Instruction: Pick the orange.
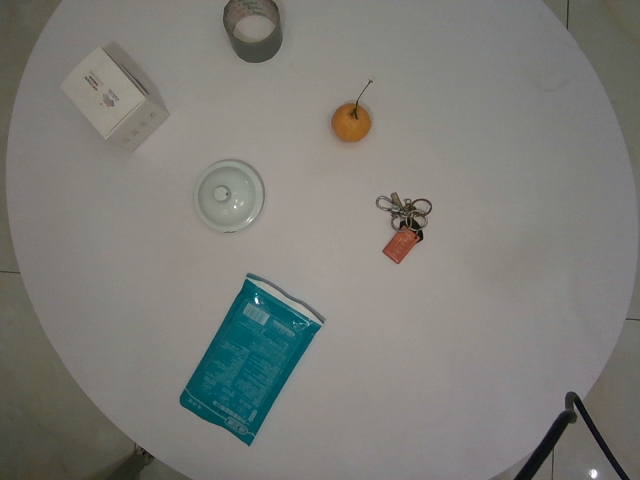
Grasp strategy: vertical